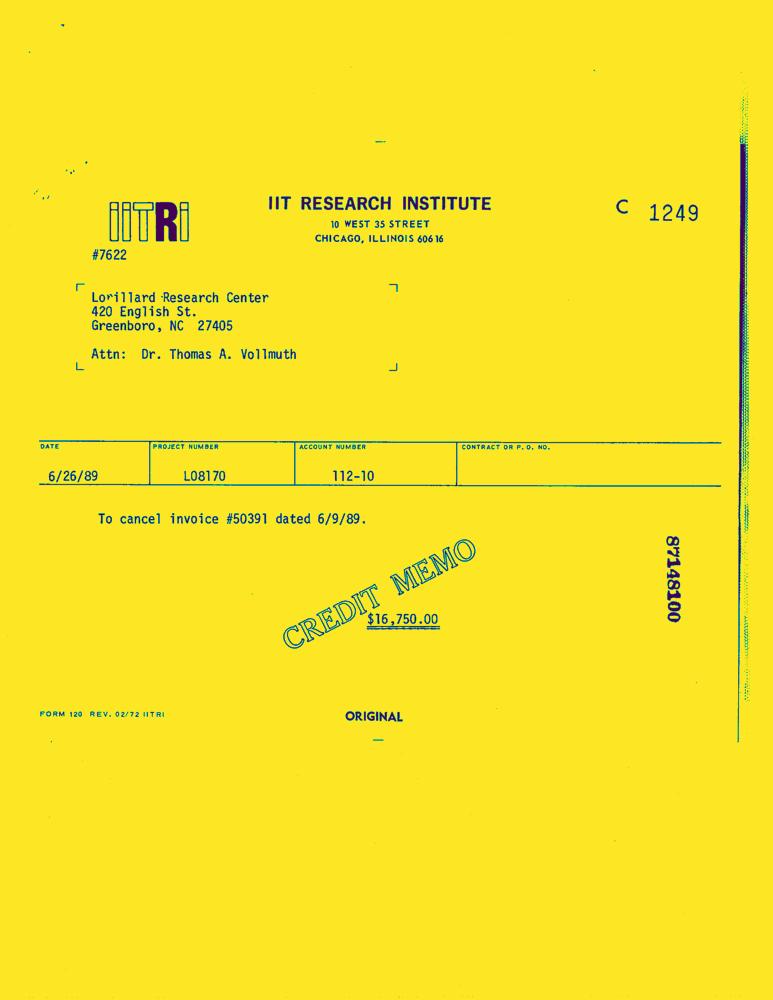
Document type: Invoice-Doc